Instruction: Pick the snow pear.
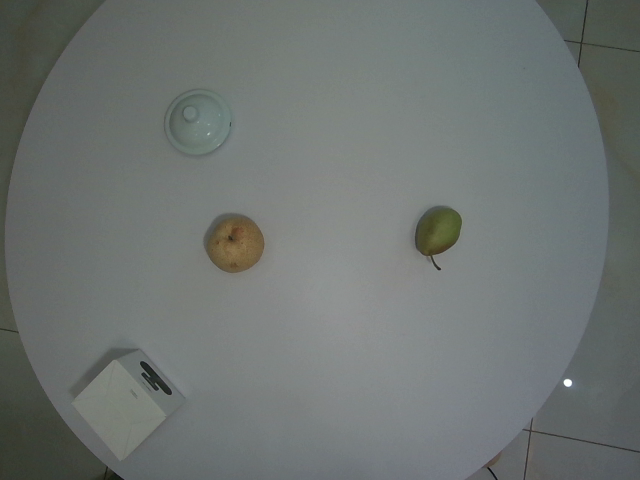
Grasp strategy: vertical